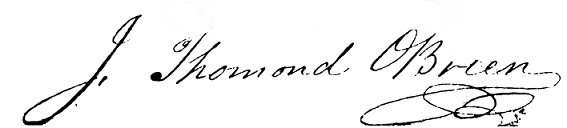
Signature of: john thomond o brien